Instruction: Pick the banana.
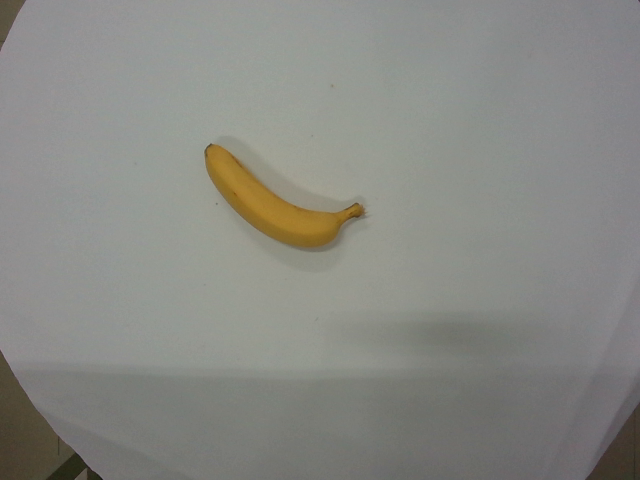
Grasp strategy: vertical